Question: How does the patient history play a role?
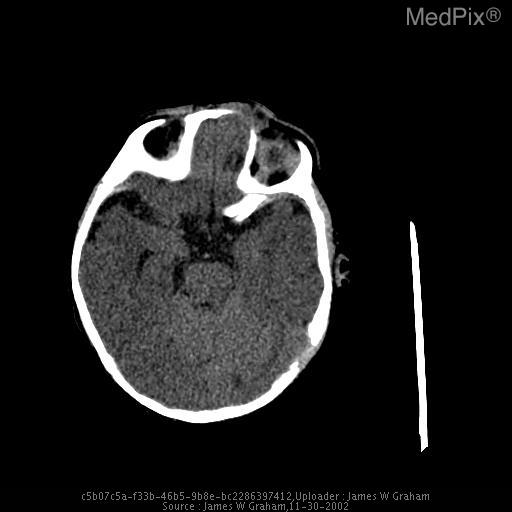
Answer: The patient's history of 8-week-old baby boy with a glabellar area mass. is key in understanding the case.